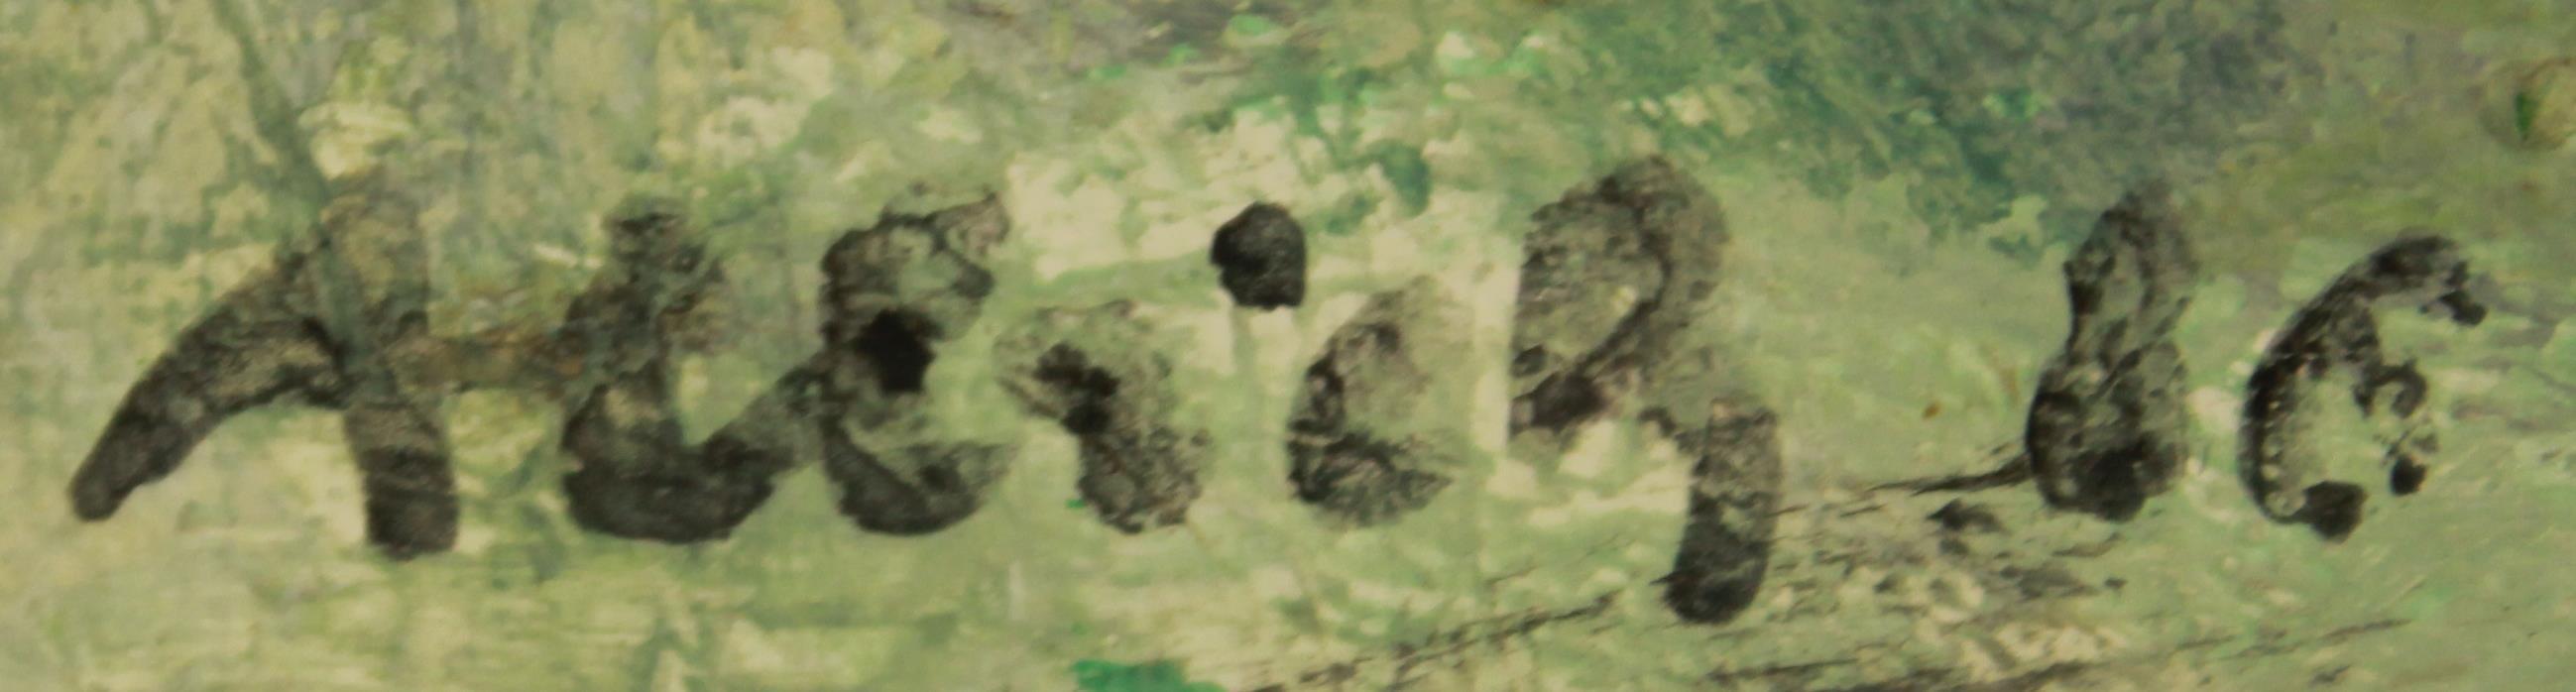
Signature of: milan albich